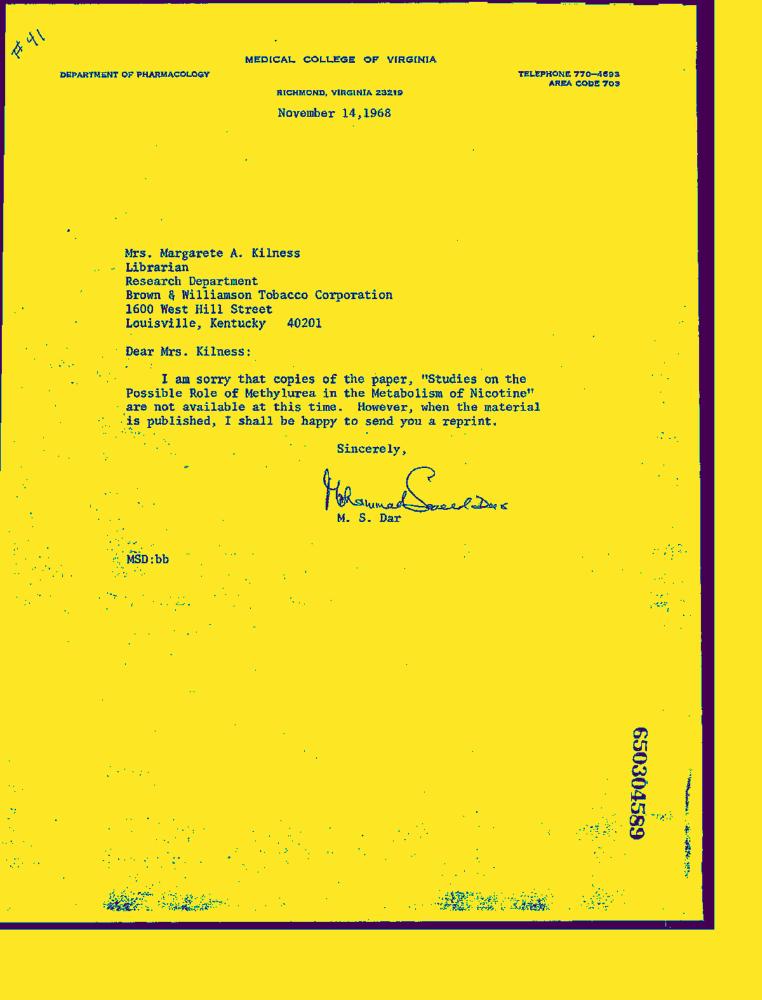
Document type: Letter-Doc